Question: What is the property identification or parcel number listed?
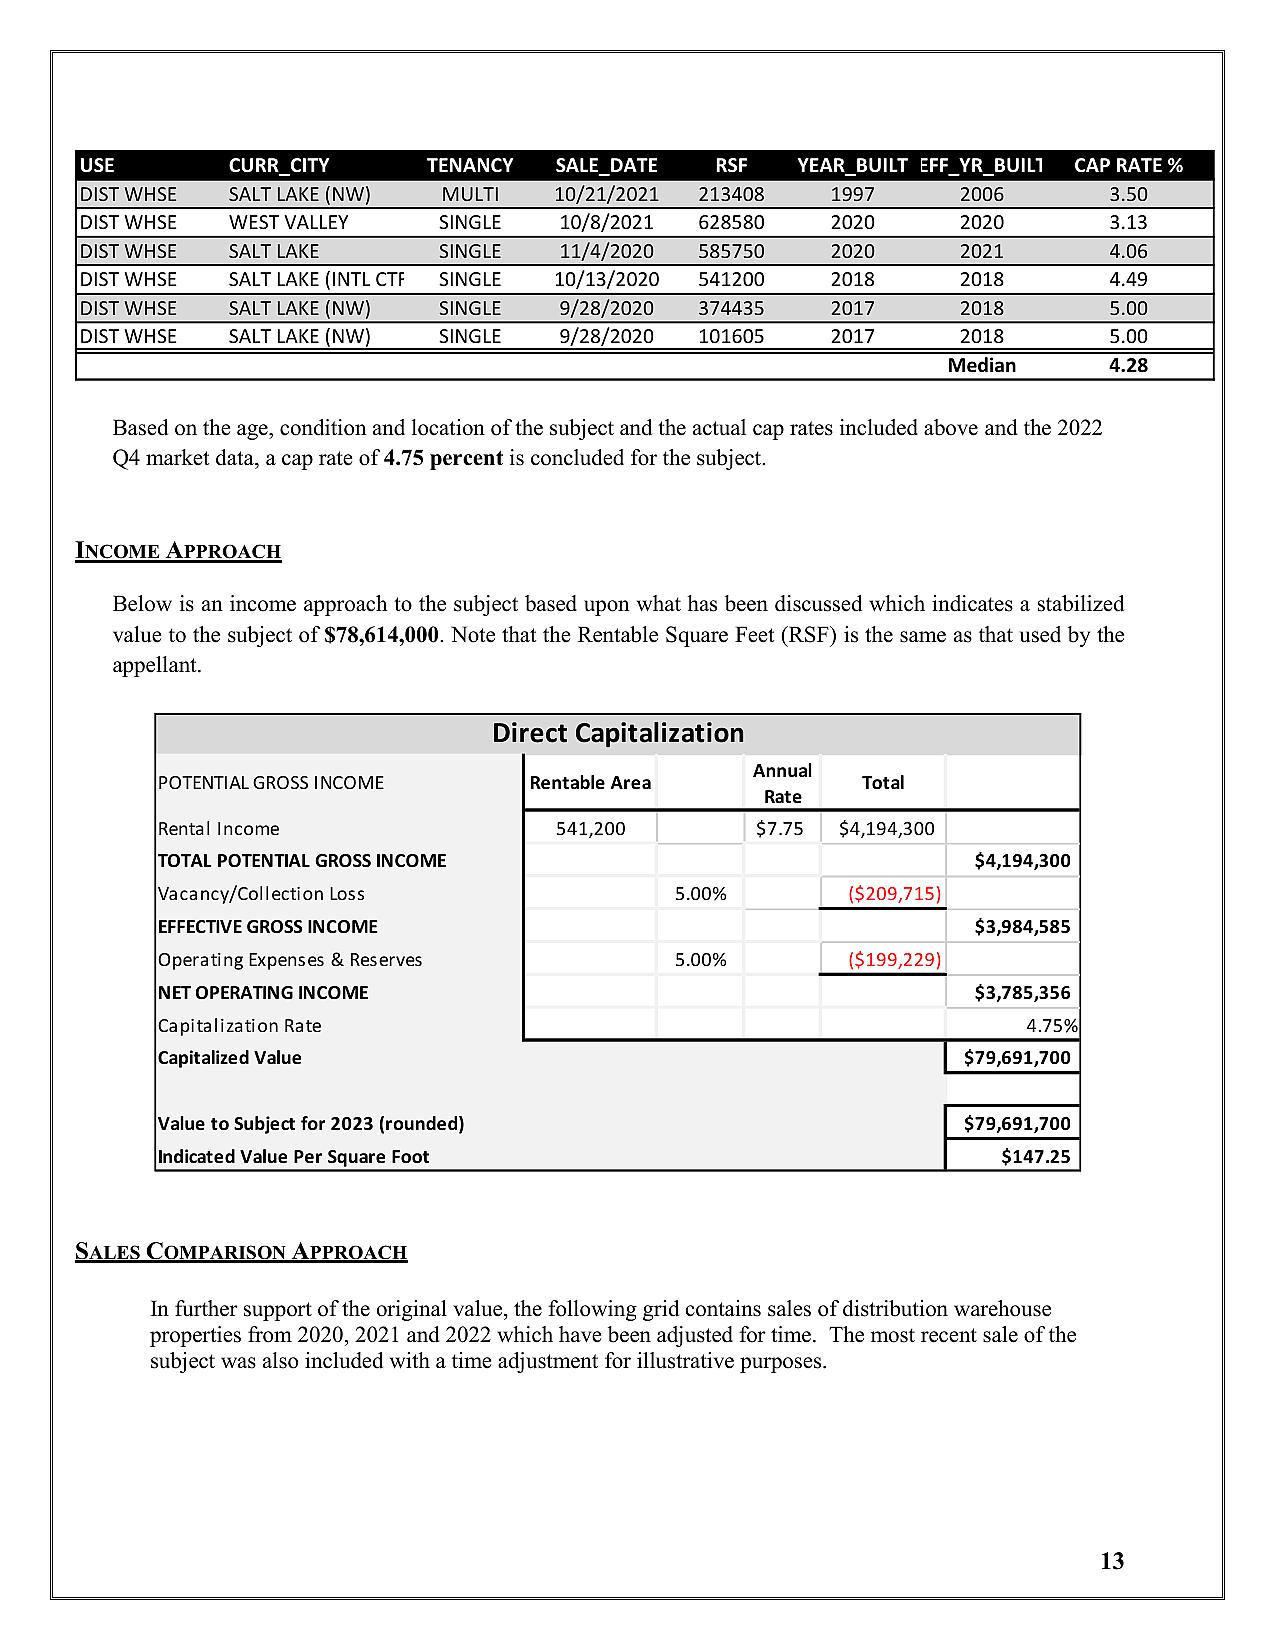
Answer: "213408"